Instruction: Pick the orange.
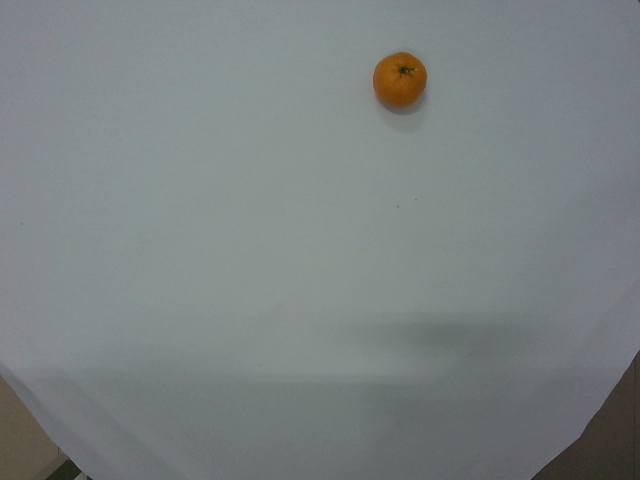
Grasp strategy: vertical